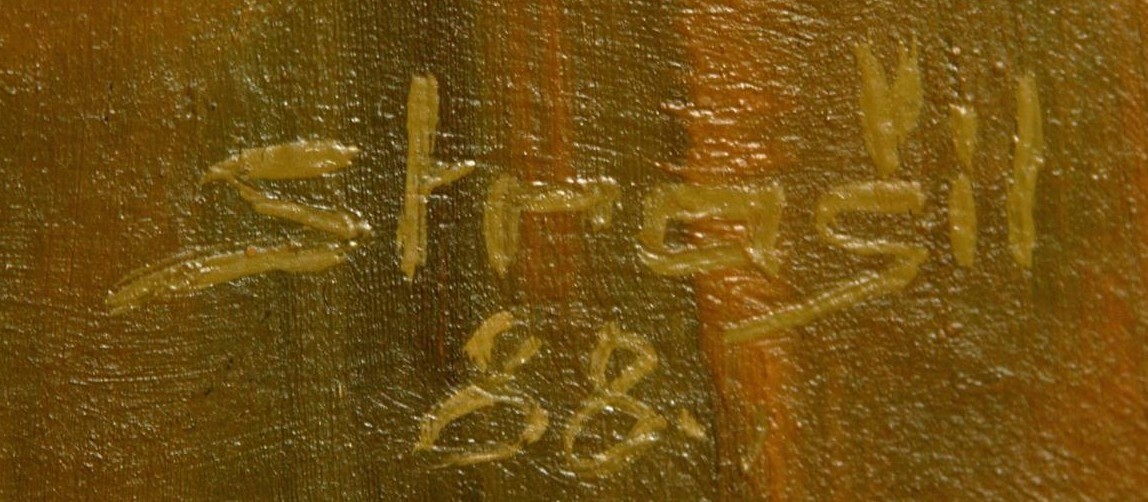
Signature of: vlastimil strašil